Question: What is the earliest payment due date mentioned in the document?
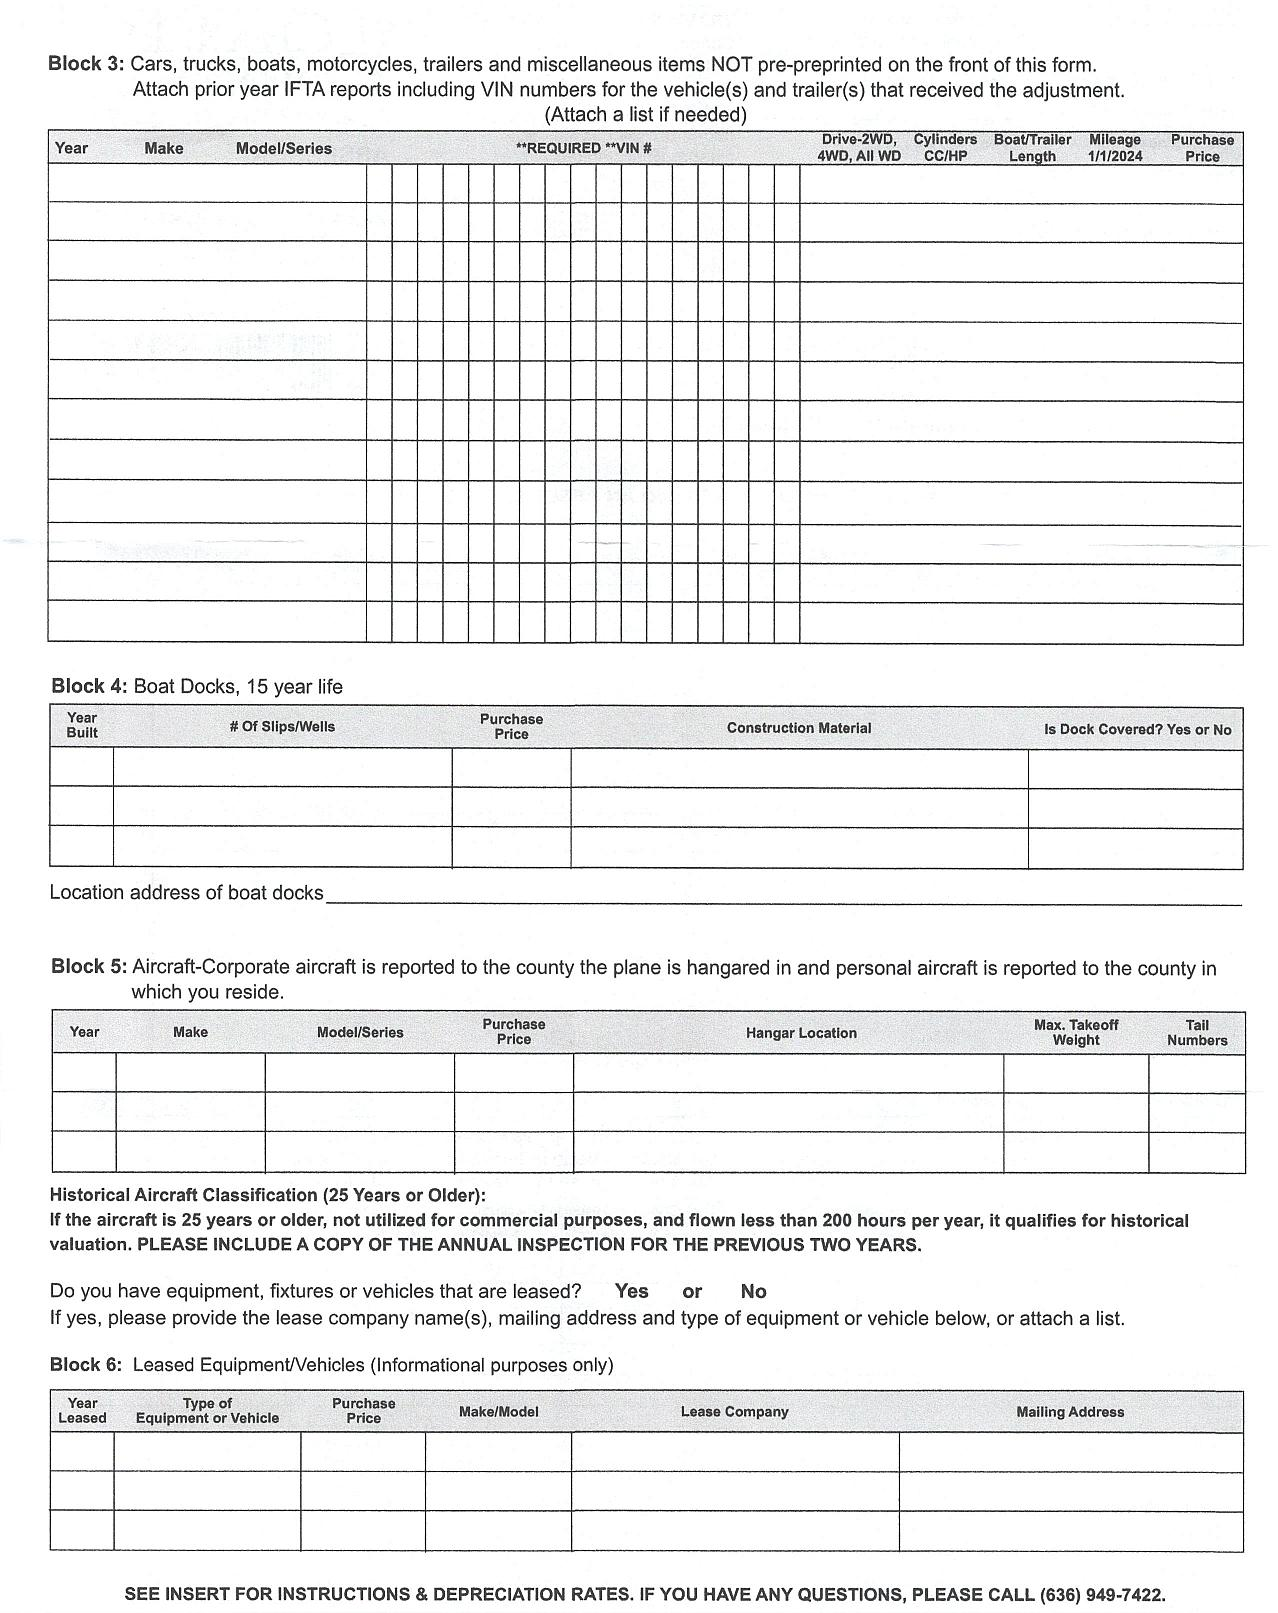
Answer: "1/1/24"